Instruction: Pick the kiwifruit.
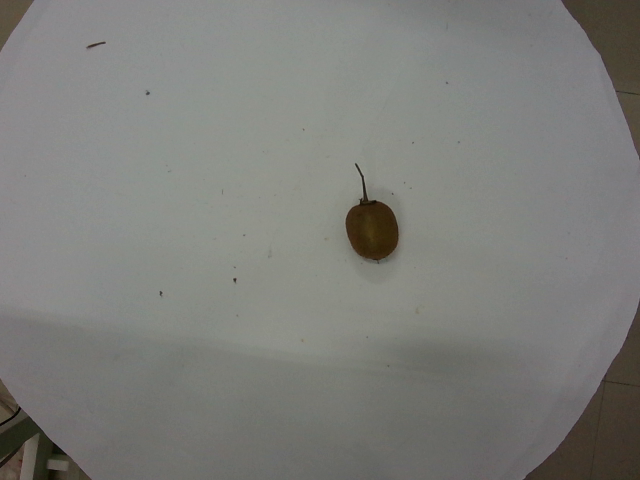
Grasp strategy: vertical